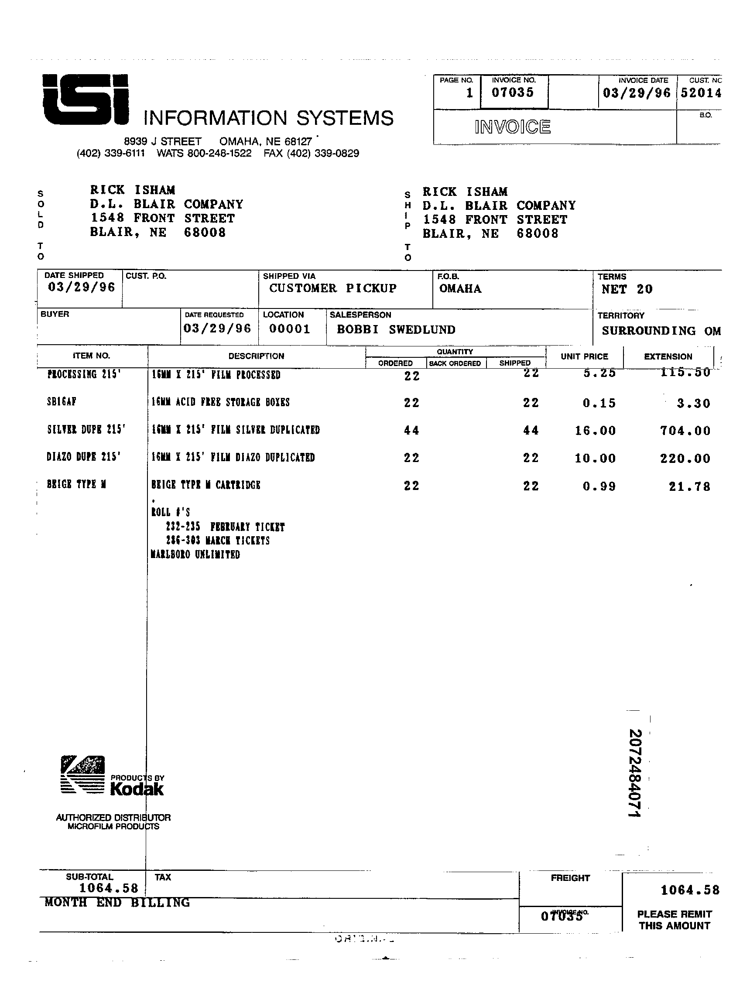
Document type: Invoice